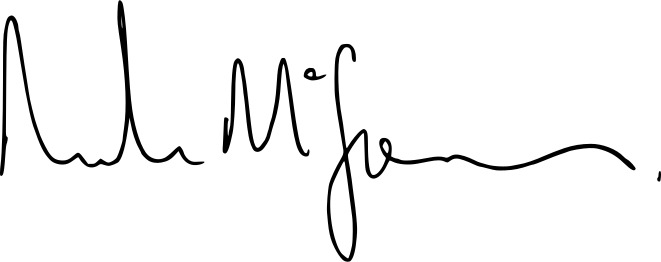
Signature of: mark mcgowan